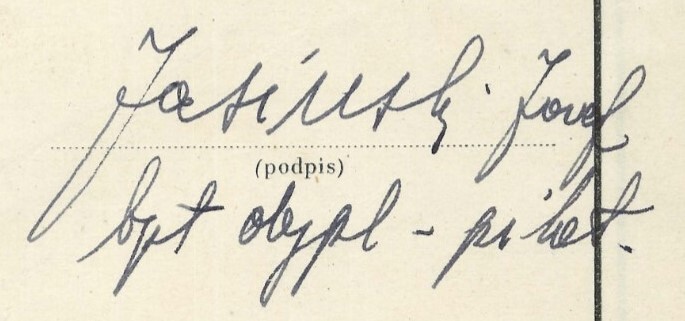
Signature of: józef jasiński